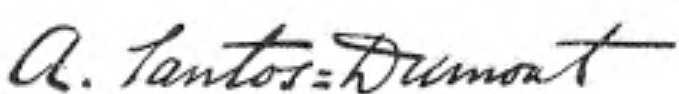
Signature of: alberto santos dumont